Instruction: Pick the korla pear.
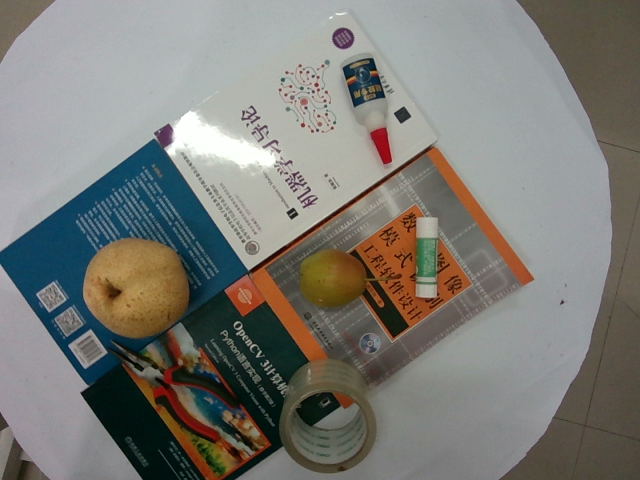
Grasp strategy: vertical